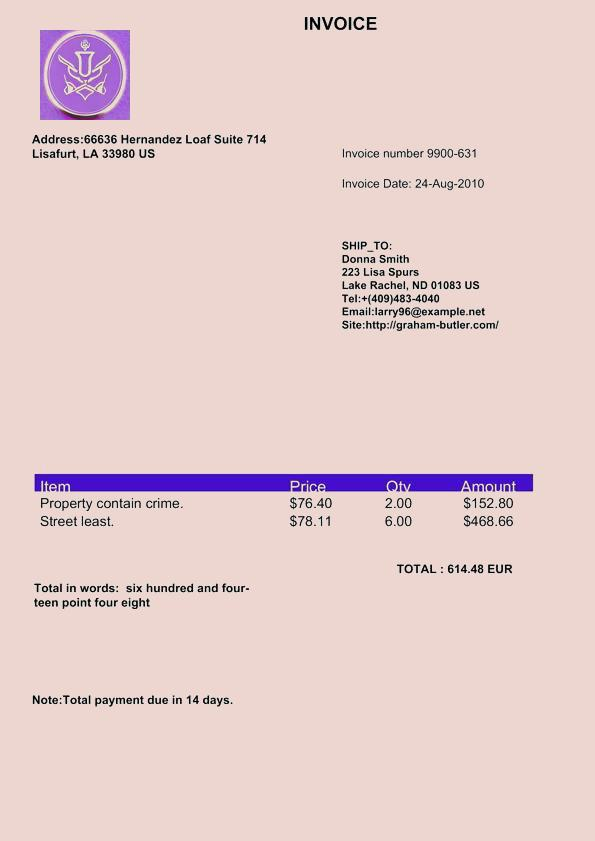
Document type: Invoice